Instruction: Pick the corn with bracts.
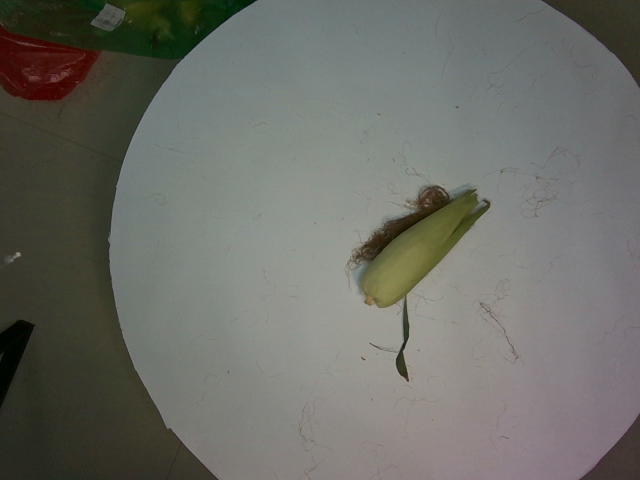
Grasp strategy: vertical